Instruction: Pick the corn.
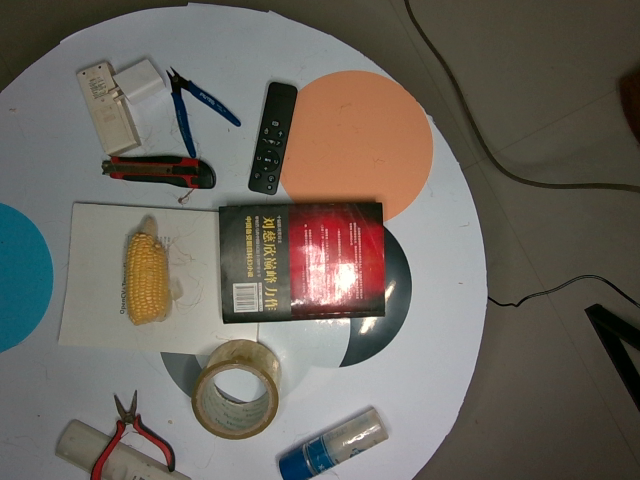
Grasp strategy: vertical